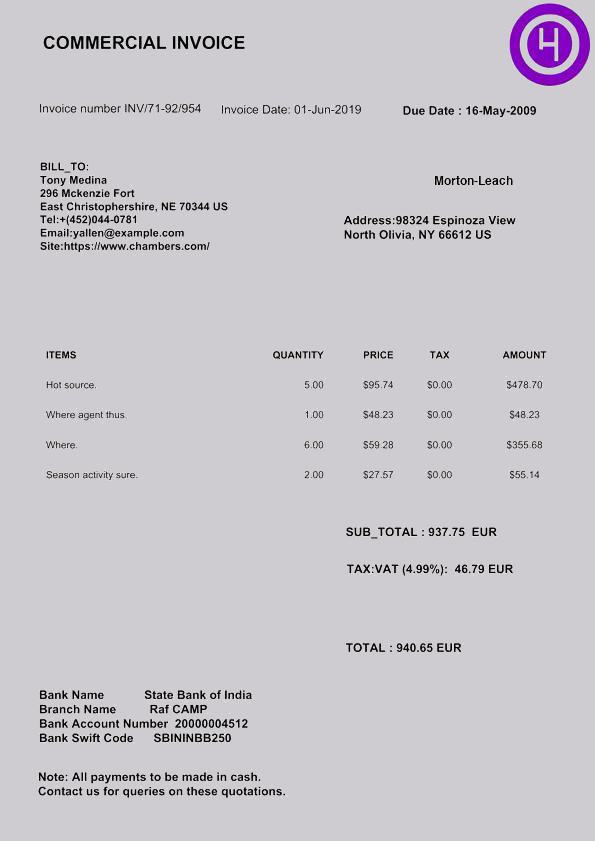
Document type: Invoice